Question: What is the earliest payment due date mentioned in the document?
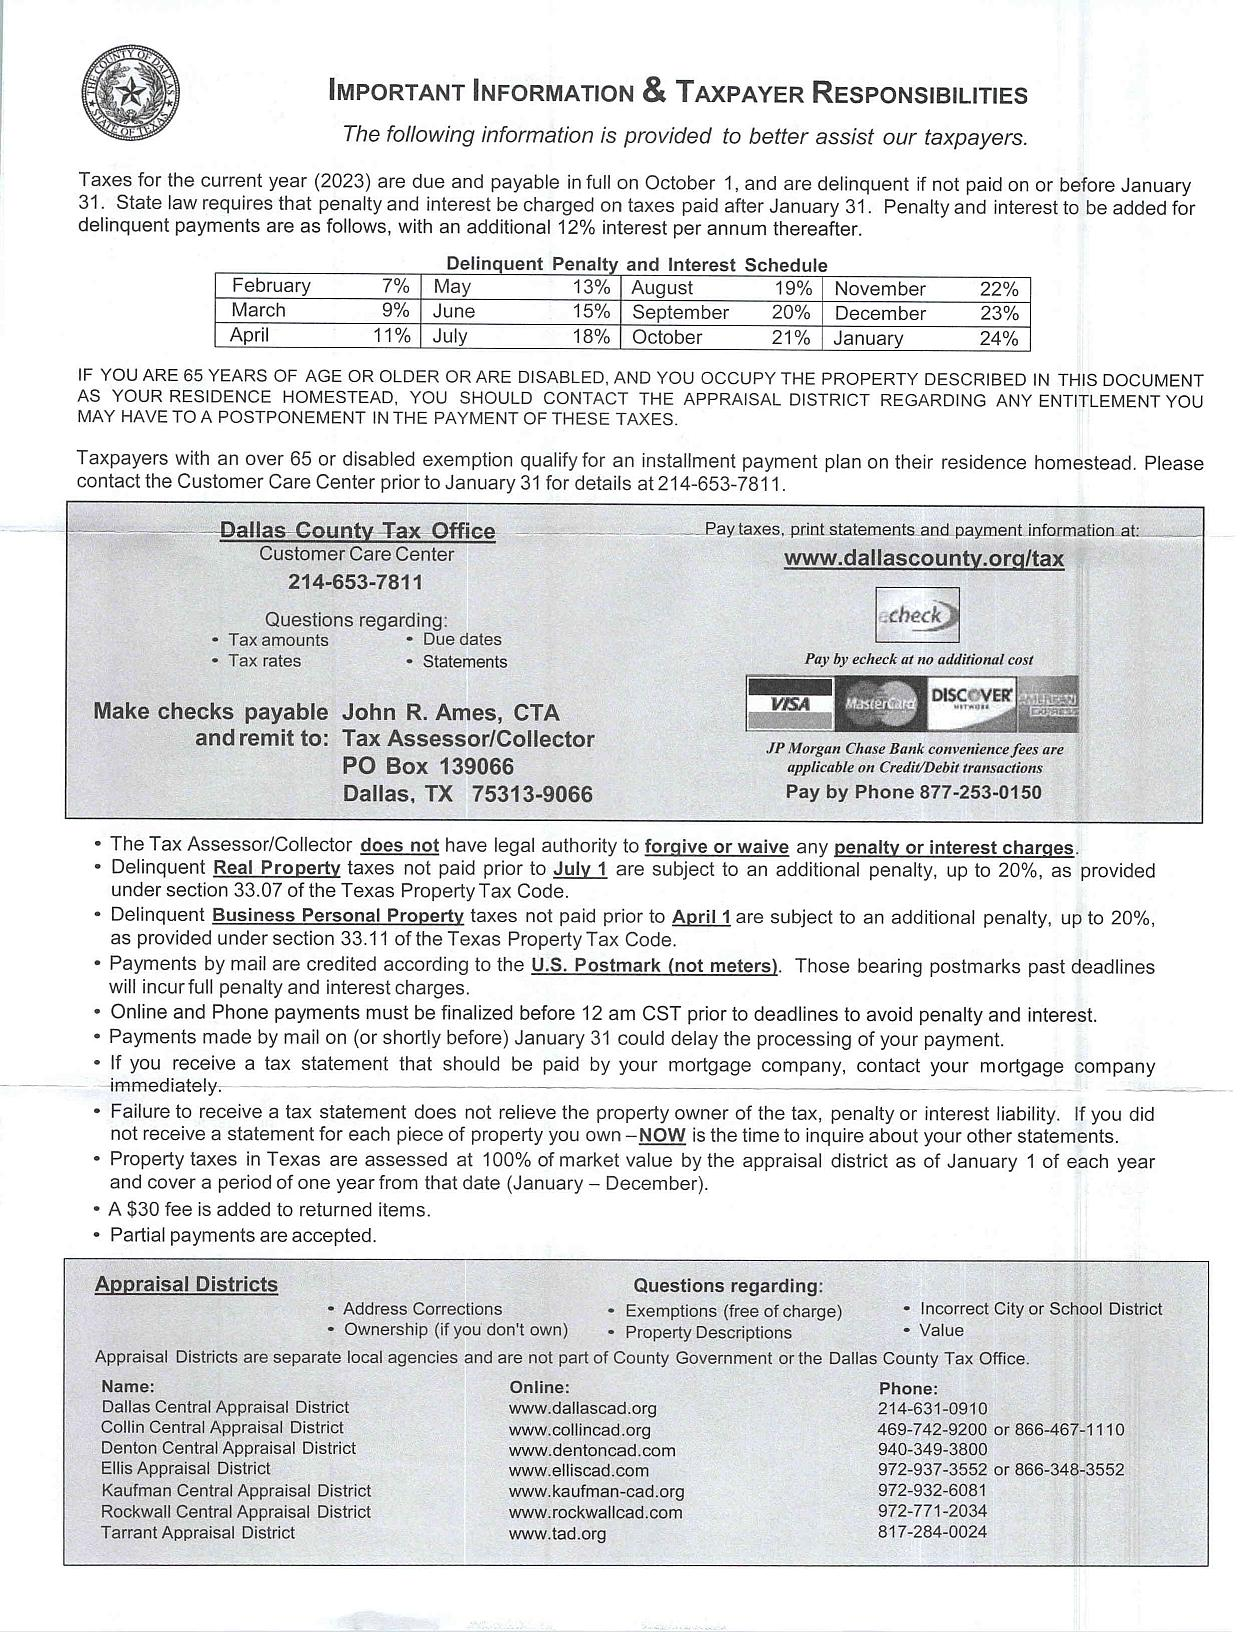
Answer: "1-Oct-23"